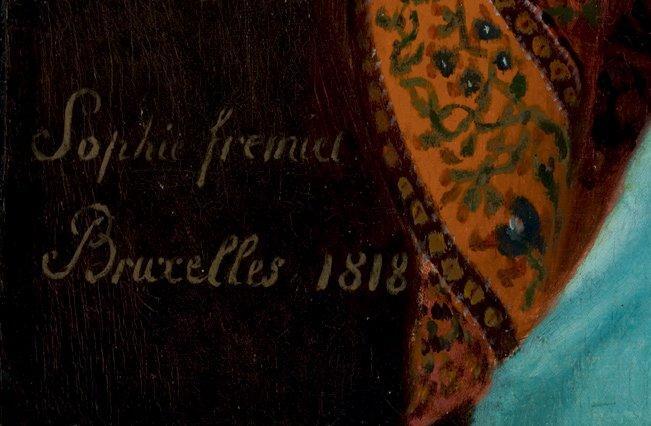
Signature of: sophie fremiet